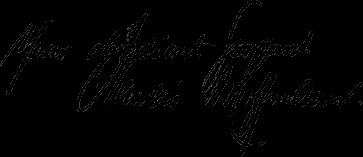
Signature of: francis hoffmann